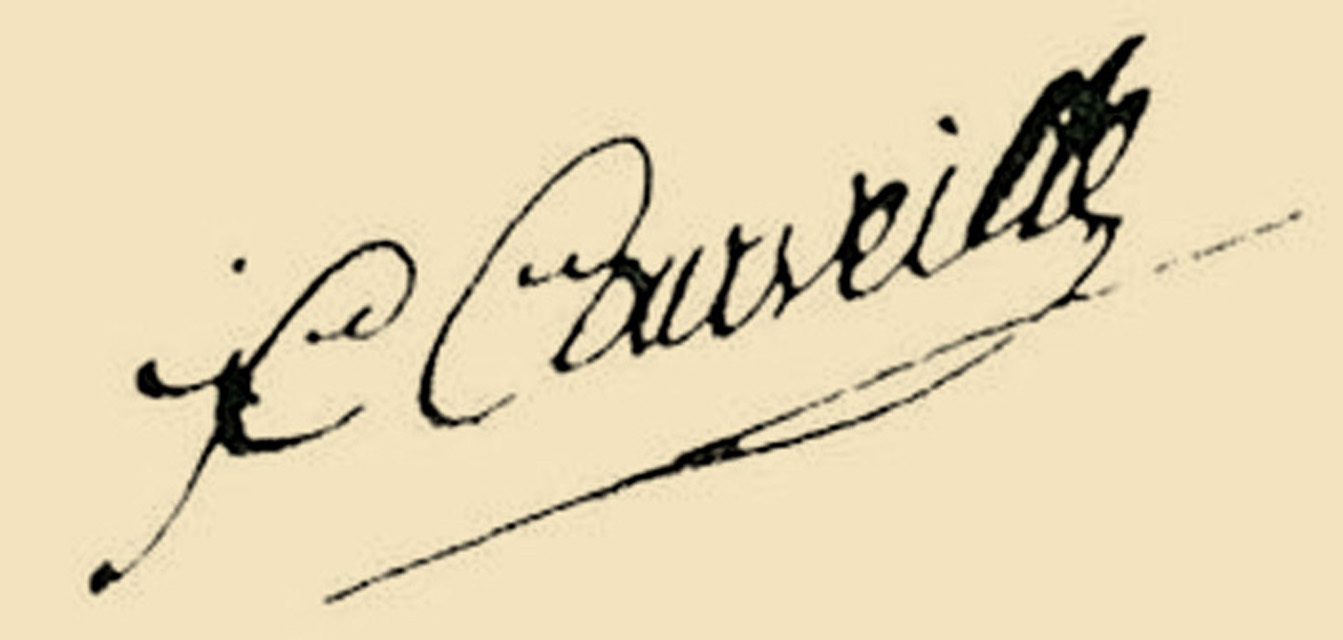
Signature of: jean claude courveille